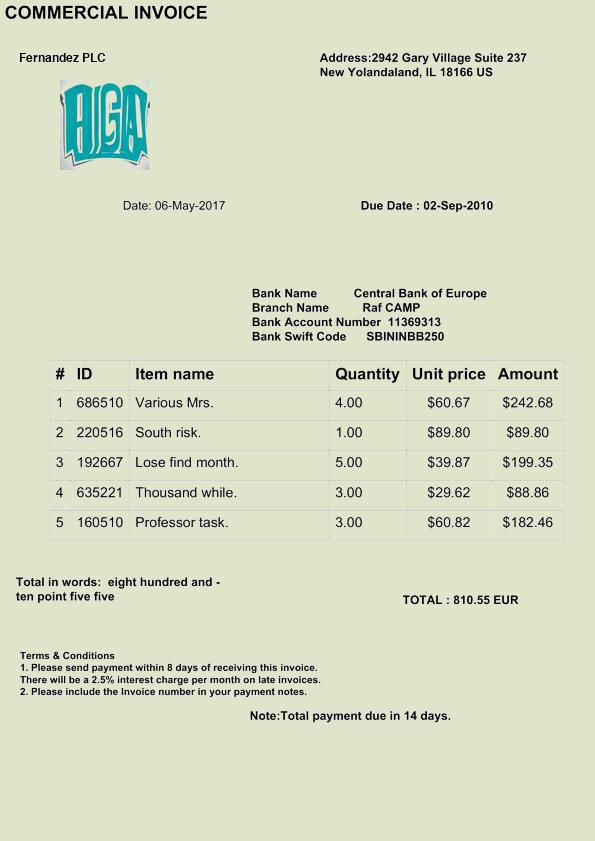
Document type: Invoice